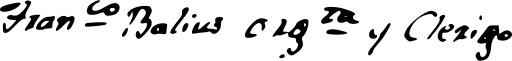
Signature of: francisco balius